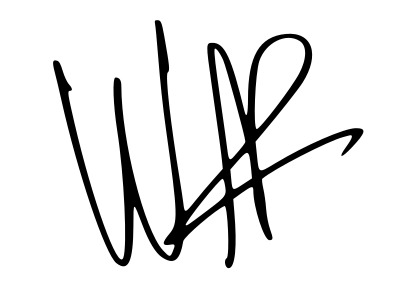
Signature of: waka flocka flame